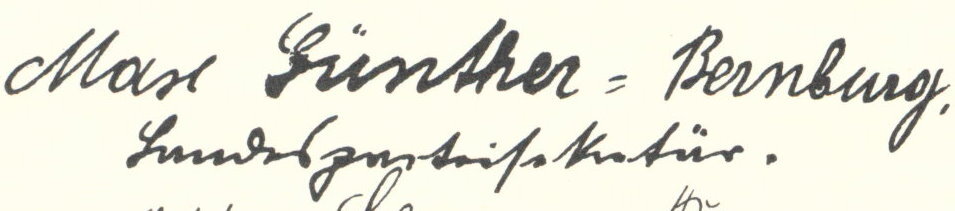
Signature of: max günther